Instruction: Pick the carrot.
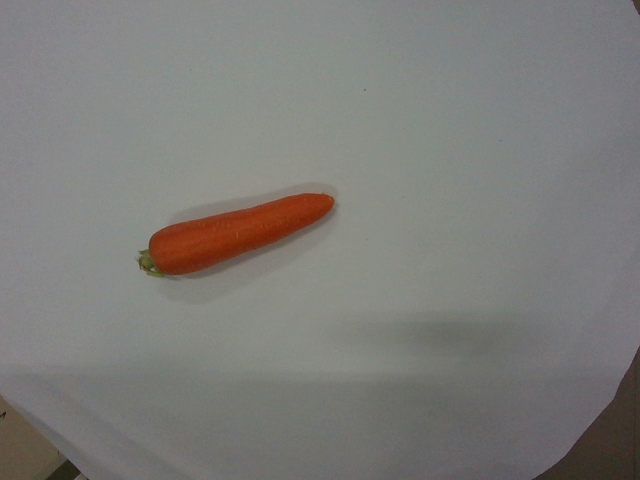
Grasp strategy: vertical